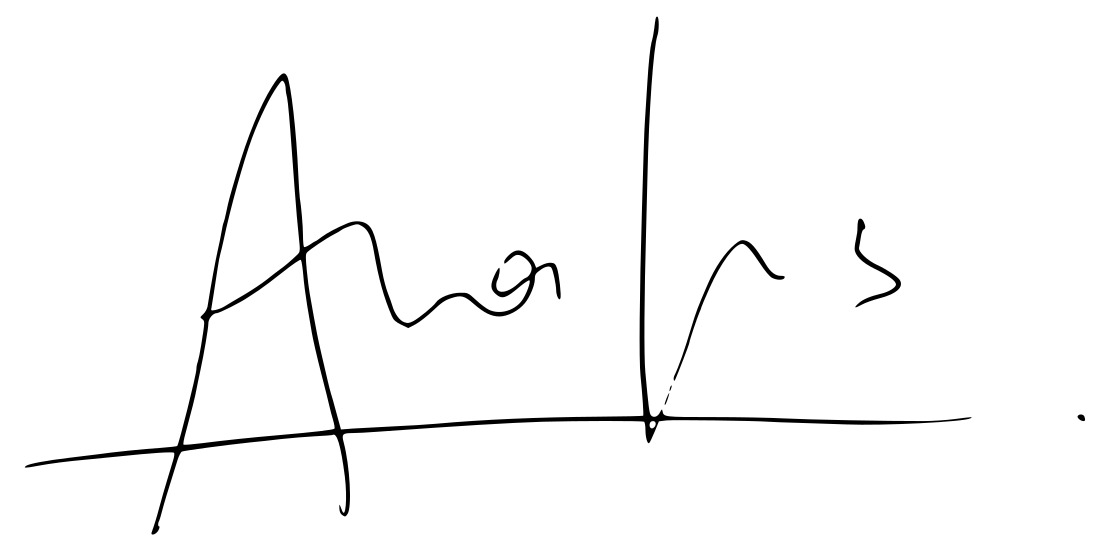
Signature of: ana iris simón